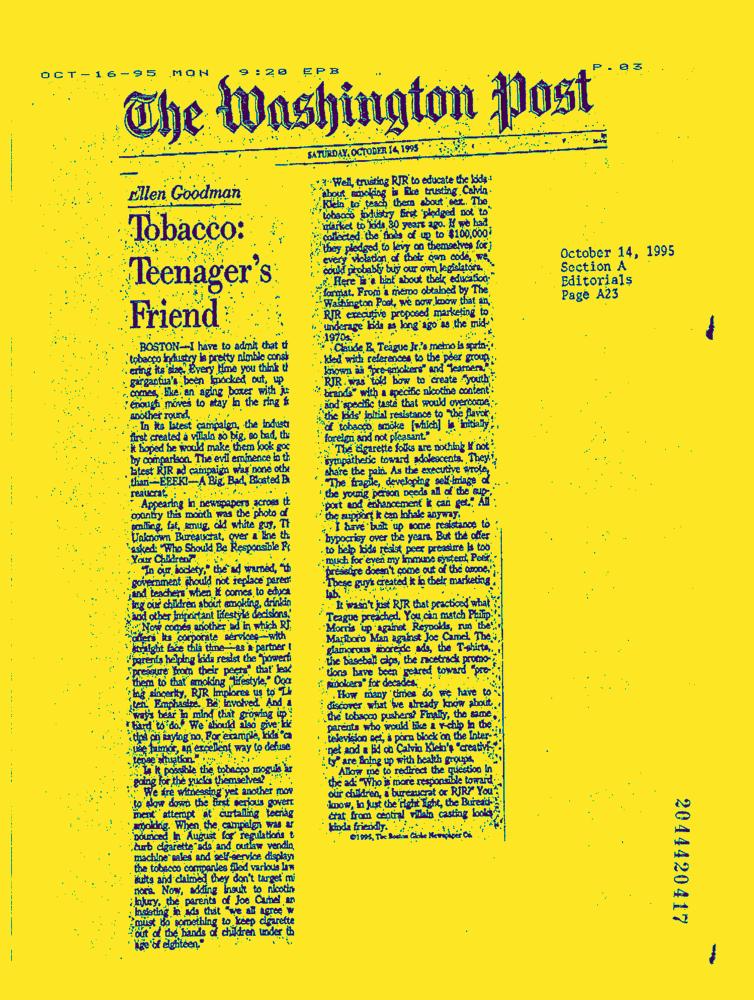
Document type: News-Article